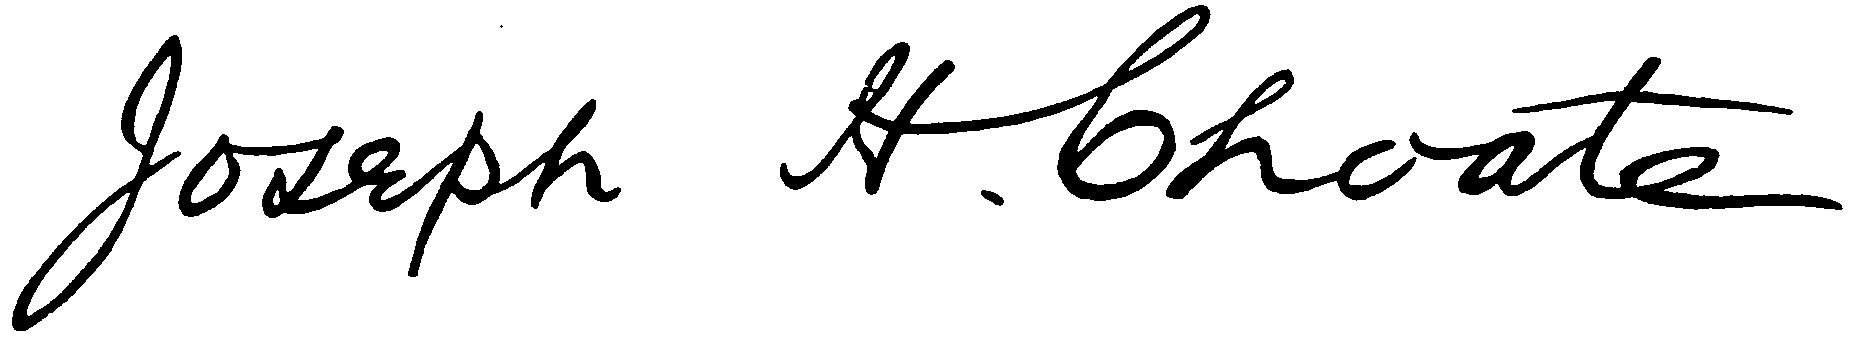
Signature of: joseph hodges choate